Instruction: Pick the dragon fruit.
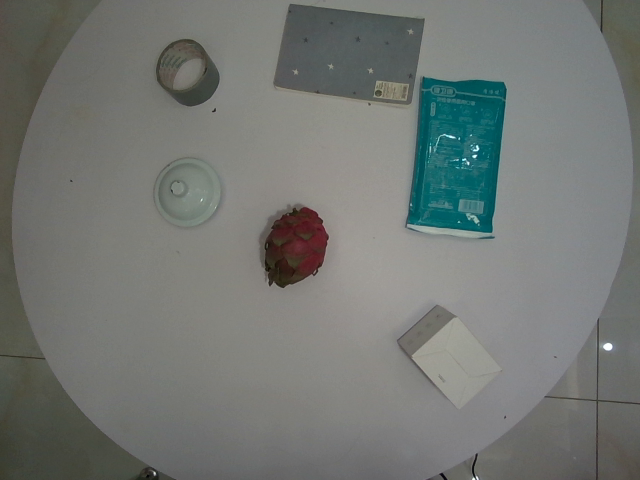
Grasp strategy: vertical